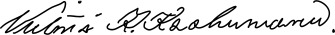
Signature of: victoria kamāmalu